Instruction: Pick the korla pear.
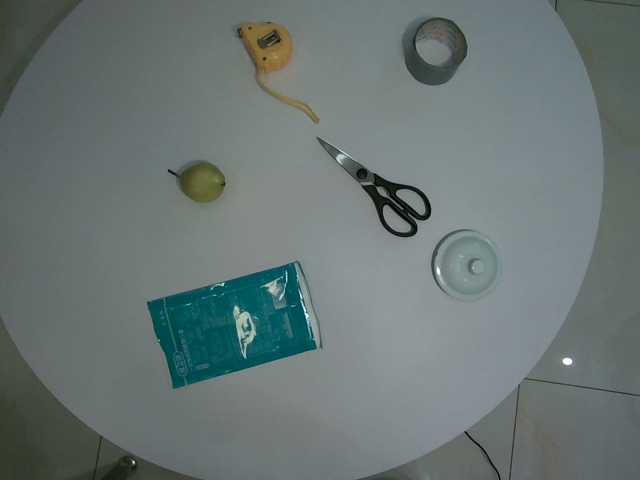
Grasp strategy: vertical